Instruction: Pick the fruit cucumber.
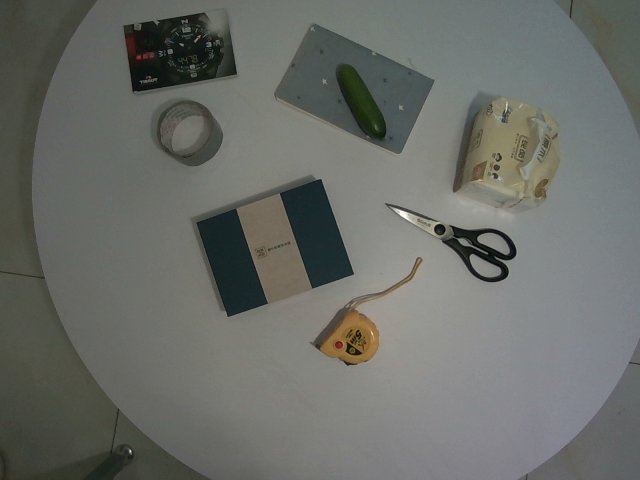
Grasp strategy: vertical